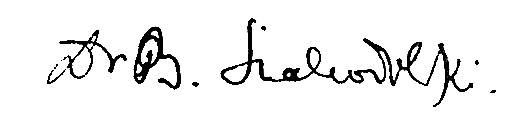
Signature of: bogdan suchodolski